Question: What type of tax is indicated in the document, personal property or real estate?
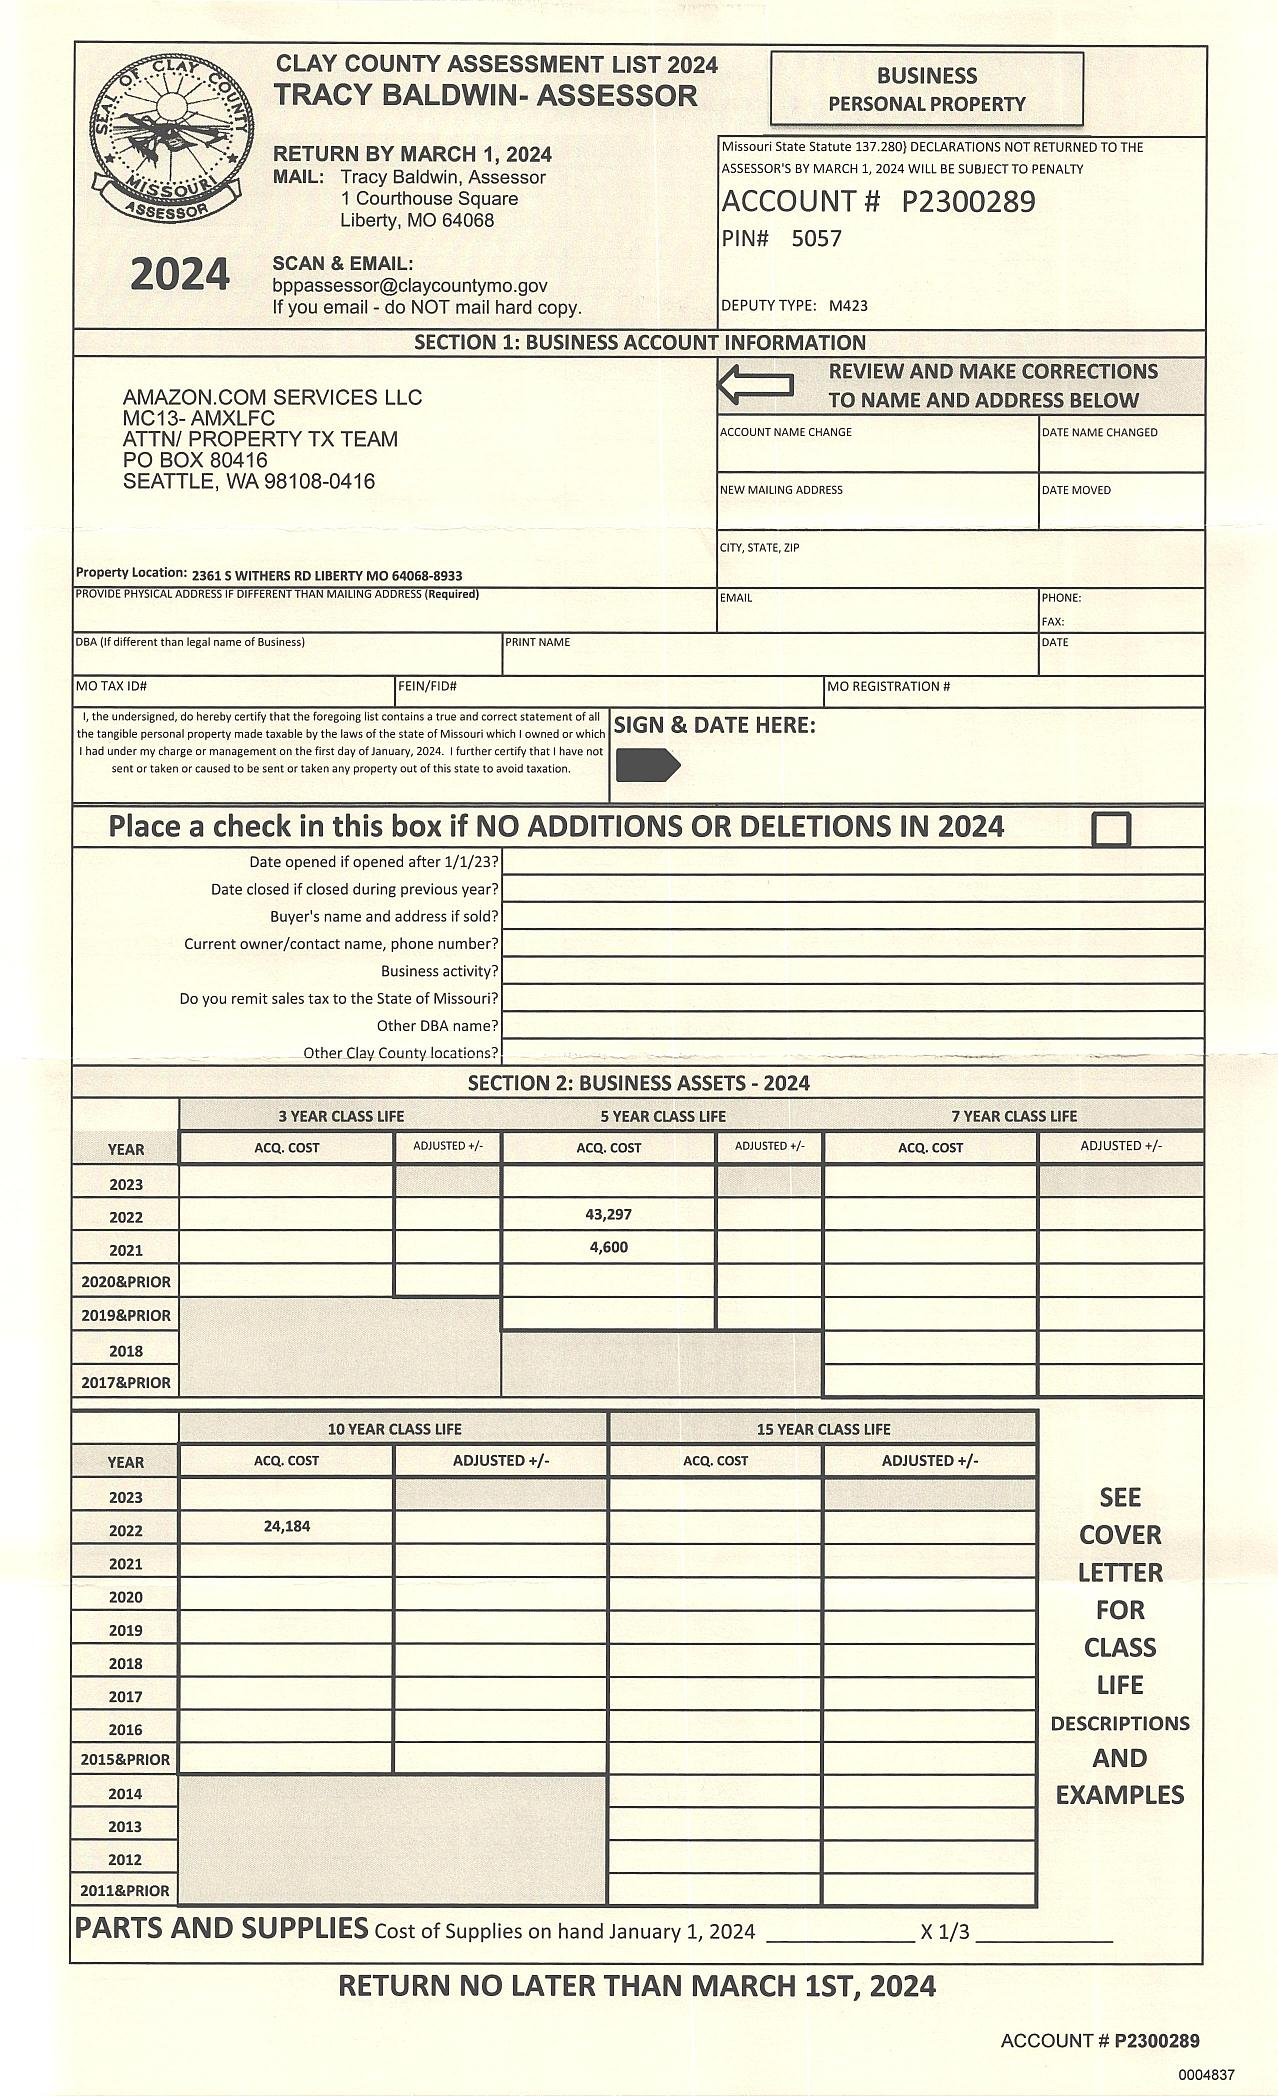
Answer: "Personal Property"